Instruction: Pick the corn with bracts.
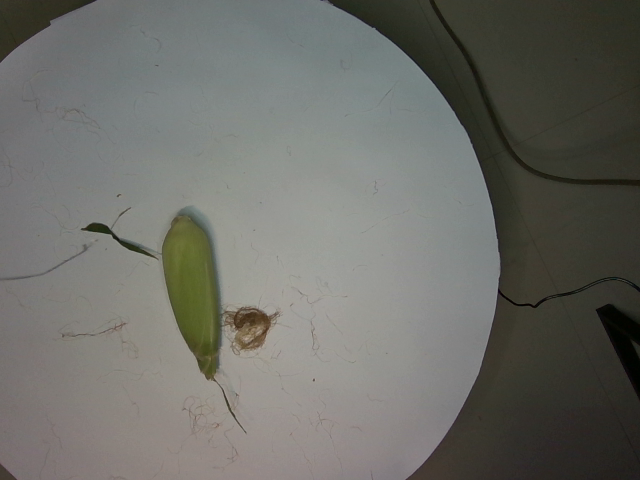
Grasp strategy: vertical